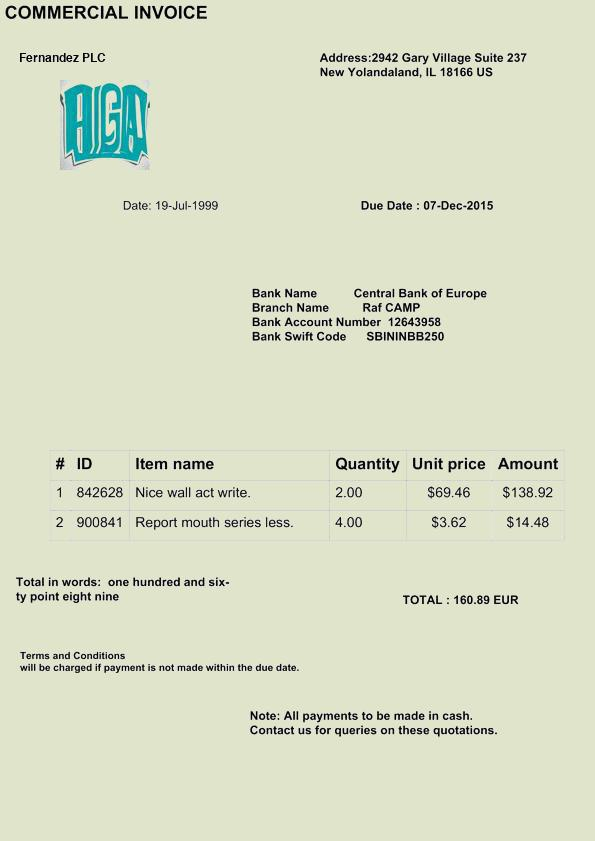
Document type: Invoice